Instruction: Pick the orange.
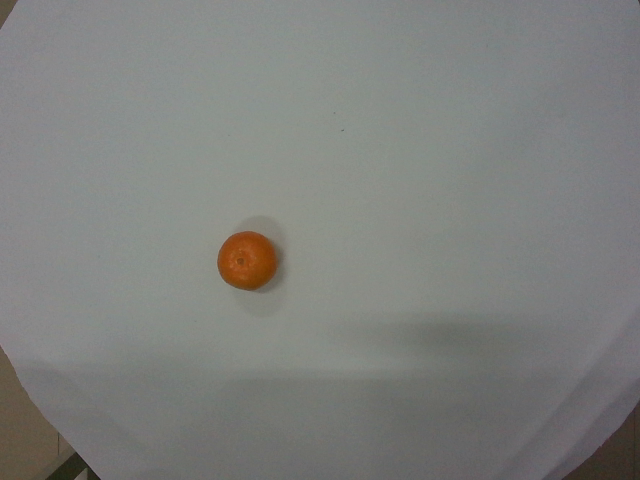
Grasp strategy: vertical